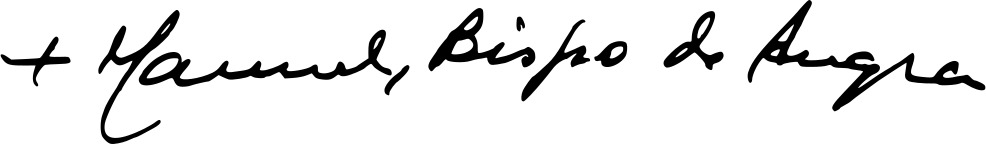
Signature of: manuel afonso de carvalho